Question: What jurisdiction, city, or county is the document associated with?
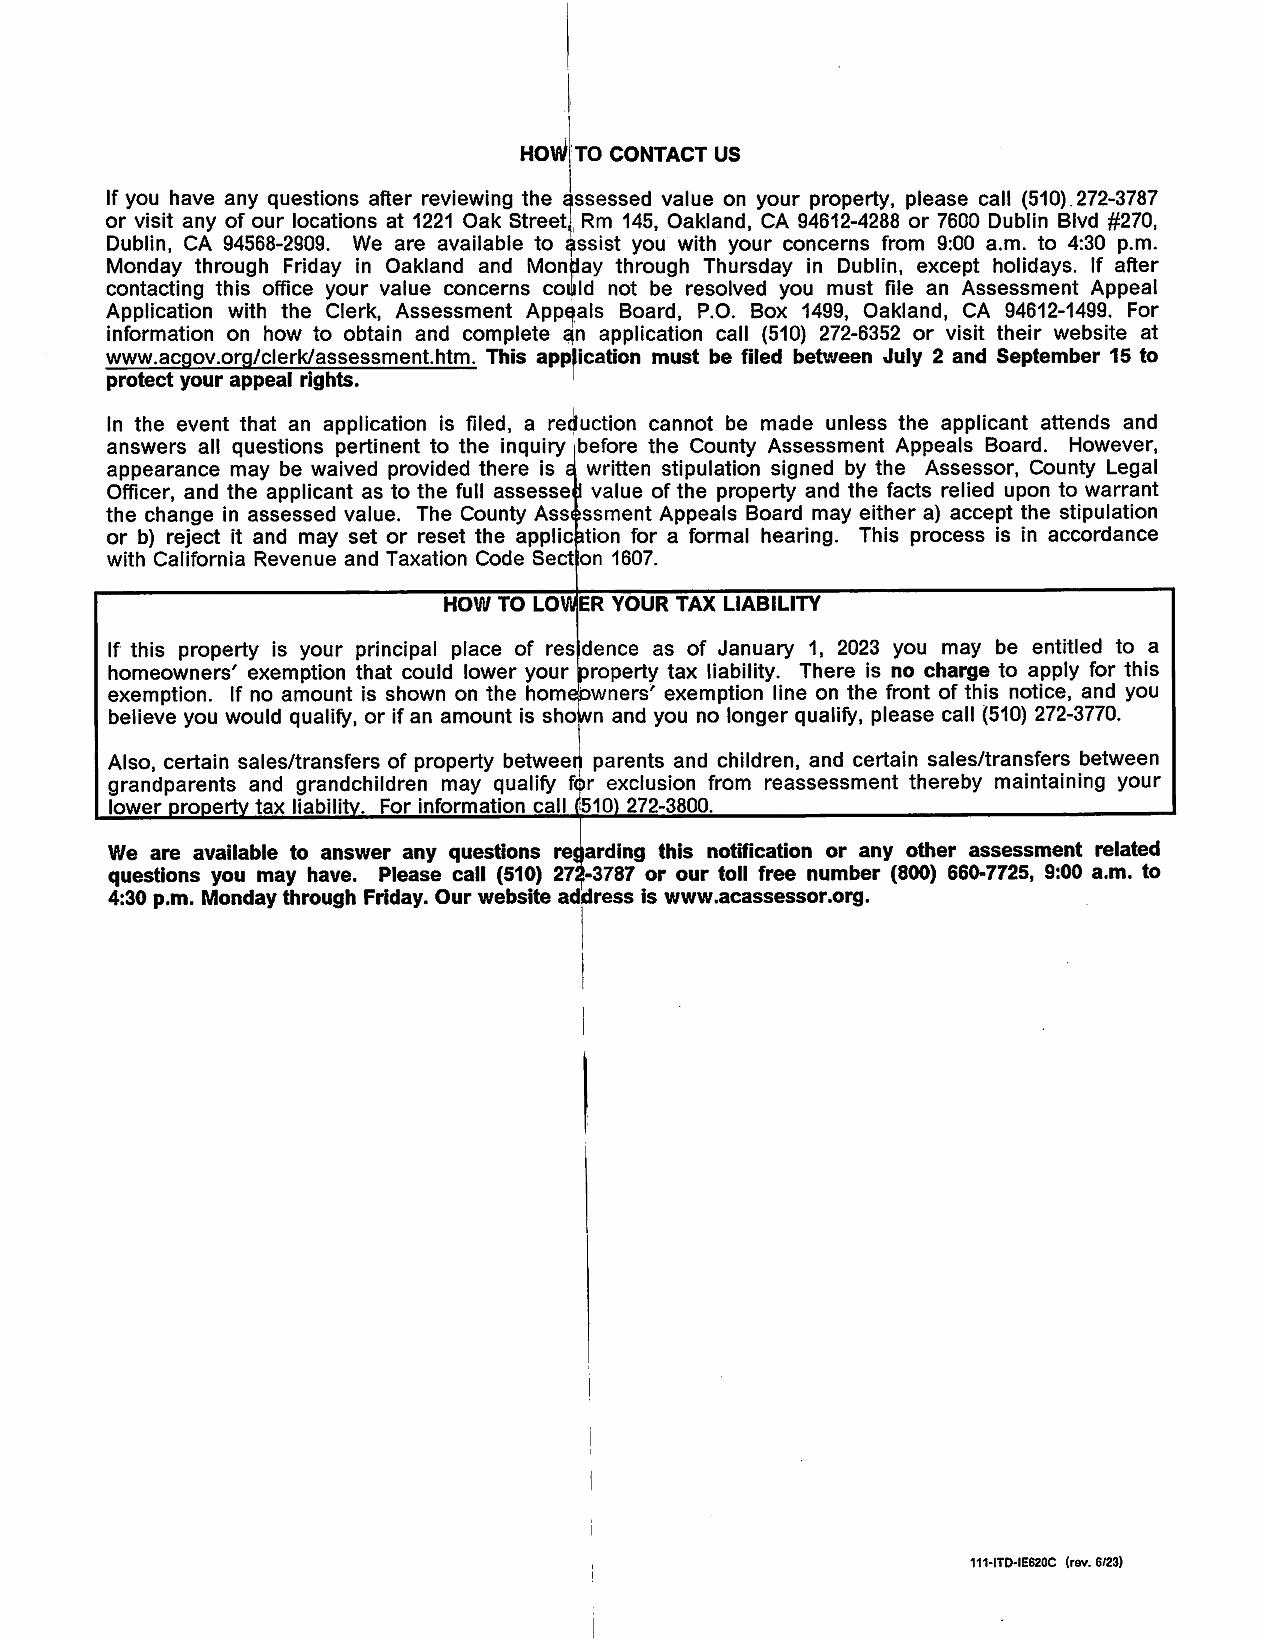
Answer: "Oakland, CA / Dublin, CA"